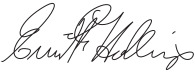
Signature of: fritz hollings